Patient: Female, age 0
A 4-month-old female infant, born prematurely at 30 weeks and weighing 1,550 g, was hospitalized after 4 days of cough and fever. Her past history included a controlled premature birth by cesarean section due to placenta previa. She suffered from a brief period of mechanical ventilation and administration of exogenous surfactant after being born. After admitted, mild bilateral lung coarse rales were found on physical examination. Laboratory tests results showed a white blood cell count of 22.9x109 cells/L containing 58.2% neutrophils and a C-reactive protein concentration of 28 mg/L. Chest radiography exhibited patchy shadows localized to the right lung and lower left lung (Figure 1A). Subsequent computed tomography (CT) detected multiple masses and small nodules across both lungs with mediastinal lymph node involvement (Figure 1B and C). The patient was then started on intravenous ceftriaxone. Bronchoscopy revealed minimal overlying airway secretions and airway patency extending from the upper respiratory tract to the lungs; 3-9 acid-fast bacilli organisms/100 high-power fields were found in bronchoalveolar lavage fluid (BALF) and gastric aspirate by Ziehi-Neelsen staining. Thus, the patient was suspected of harboring pulmonary tuberculosis infection and treated with isoniazid, rifampin, and pyrazinamide. Although both tuberculin skin test and interferon gamma (IFN-gamma) release assays were negative, mycobacterial liquid cultures of bronchoalveolar lavage and gastric aspirate were positive at 118 and 86 hrs of culture, respectively. Isolated mycobacteria were identified (with a confidence level of 84%) as MABC using matrix-assisted laser desorption ionization time-of-flight mass spectrometry (Vitek MS system, bioMerieux, France), supporting a diagnosis of MABC pulmonary disease. Immunologic evaluation results, including serum immunoglobulin levels and flow cytometric lymphocyte phenotyping were as follows: IgG 4.96 g/L (normal range 1.8-8 g/L), IgM 1.00 g/L (normal range 0.2-1 g/L), IgA 0.225 g/L (normal range 0.08-0.8g/L), IgE <5.00 IU/mL (normal range <=15 IU/mL), CD3+ cells 69.4% (normal range 55-82%), CD4+ cells 53.9% (normal range 55-57%), CD8+ cells 14.9% (normal range 11-25%), B cell 23.2% (normal range 11-45%), which were basically normal. However, natural killer (NK) cell level was 3%, which is below normal range 7-40%. In the review after 3 months, NK cell level raised to 10%. Whole exon sequencing (WES) was then performed and detected no pathogenic mutations, ruling out genetic disorders such as cystic fibrosis and primary immunodeficiency disease as factors contributing to exacerbation of MABC pulmonary disease in our patient. The subject family has no other case of MABC infection or immune-compromised individuals. According to expert consensus regarding diagnosis and treatment of NTM diseases, the therapy was modified to include oral clarithromycin (7.5 mg/kg, q12 h), linezolid (10 mg/kg, q8 h), and intravenous imipenem (15 mg/kg, q6 h). Due to the possibility of other mycobacterial infections, rifampicin (15 mg/kg/day) and ethambutol (15 mg/kg/day) were also administered. Subsequently, the patient's temperature returned to normal after 1 week and her cough gradually reduced, prompting cessation of intravenous imipenem administration. She was discharged after 25 days of hospitalization.
After an additional 3 months of outpatient therapy, her chest CT remained unchanged and the patient exhibited recurrence of fever with wheezing. The white blood cell count was 17.6x109 cells/L, of which 47.4% were neutrophils, with a C-reactive protein concentration of 30 mg/L. Bronchoscopy revealed an excrescent obstruction of the sub-branch of the right lower bronchi. Acid-fast staining microscopy and mycobacterial cultures of BALF and gastric aspirate were negative. The isolates that had been preserved during the first hospital stay were sent to the National Tuberculosis Clinical Laboratory of Beijing Chest Hospital for drug susceptibility testing (DST) and further strain identification. DST was carried out according to Clinical and Laboratory Standards Institute (CLSI) guidelines. Final tested drug concentrations were as follows: clarithromycin 0.0625-32 mug/mL, amikacin 0.5-256 mug/mL, moxifloxacin 0.0625-32 mug/mL, cefoxitin 0.5-256 mug/mL, linezolid 0.25-128 mug/mL, imipenem 0.25-128 mug/mL, meropenem 0.25-128 mug/mL, and doxycycline 0.0625-32 mug/mL.
The minimum inhibitory concentration (MIC) of each drug was determined using the CLSI-recommended broth microdilution method performed in 96-well plates. DST demonstrated that isolates were susceptible to clarithromycin (MIC 0.25-0.5 mug/mL), amikacin (MIC 1-2 mug/mL), moxifloxacin (MIC 1 mug/mL), cefoxitin (MIC 4-8 mug/mL), and linezolid (MIC 1 mug/mL), with intermediate susceptibility to imipenem (MIC 8 mug/mL) and resistance to meropenem (MIC 64 mug/mL) and doxycycline (MIC >32 mug/mL). The isolates had no inducible resistance to clarithromycin, as they were susceptible to clarithromycin at both days 3 and 14.
DNA sequence analysis of the ribosomal gene internal transcribed spacer (ITS) and rpoB, and hsp65 genes was performed to identify the subspecies of causative agent. Bacterial DNA extracted using the boiling method was used as a template for PCR. PCR primer pairs were as follows: 5'-AAGTCGTAACAAGGTARCCG-3' and 5'-TCGCCAAGGCATCCACC-3' for the ribosomal gene ITS region, 5'-GGCAAGGTCACCCCGAAGGG-3' and 5'-AGCGGCTGCTGGGTGATCATC-3' for rpoB, and 5'-ATCGCCAAGGAGATCGAGCT-3' and 5'-AAGGTG-CCGCGGATCTTGTT-3' for hsp65. PCR products were purified and sequenced by TsingKe Biotech Corp. (Beijing, China). Species identification was accomplished using BLAST searching that ultimately identified patient isolates as M. abscessus subsp. massiliense (with sequence identity of 99%).
After consultation with physicians specializing in NTM disease from Beijing Chest Hospital, we treated the patient with intravenous cefoxitin (40 mg/kg q8 h), oral azithromycin (10 mg/kg/d), and moxifloxacin (10 mg/kg/d). After 3 months of treatment using this regimen, chest radiography revealed improvement, with white blood cell count (8.65x109 cells/L) and C-reactive protein concentration (<8 mg/L) both returning to normal ranges (4-10x109 cells/L and 0-8 mg/L, respectively). Cefoxitin was discontinued after 4 months of use.
Monitoring for adverse drug events was performed monthly. No obvious adverse drug reactions were observed. Blood platelet counts ranged from 152x109 cells/L to 298x109 cells/L (normal range 100-400x109 cells/L). Ranges of aspartate aminotransferase were 12-38 U/L (normal range 5-40 U/L), of alanine aminotransferase were 8-26 U/L (normal range 5-40 U/L), of serum total bile acid were 5-8 micromol/L (normal range 0-10 micromol/L), of urea were 1.8-5.2 mmol/L (normal range 1.7-7.1 mmol/L), and of creatinine were 32.1-52.2 micromol/L (normal range 30-80 micromol/L). The ECG (electrocardiogram) was normal. After 12 months of antibiotic therapy, bronchoscopy revealed no excrescent obstruction or airway patency. Chest CT showed that most lung lesions had been absorbed, with strip shadows visible in both lungs (Figure 2A and B). Moxifloxacin was discontinued; however, based upon the recommendation of NTM disease specialists, the patient continued to receive oral azithromycin and cefprozil for 4 months, with cessation of all treatment after 16 months of antibiotic therapy. Upon examination at 3 and 6 months after completion of therapy, the patient was in good clinical condition. The recent laboratory tests results showed a white blood cell count of 8.2x109 cells/L containing 49.6% neutrophils and a C-reactive protein concentration <8 mg/L. The patient will continue to receive regular follow-up by mycobacterial disease physicians.
Keywords: azithromycin, drug resistance, nontuberculous mycobacteria, pulmonary, treatment outcome
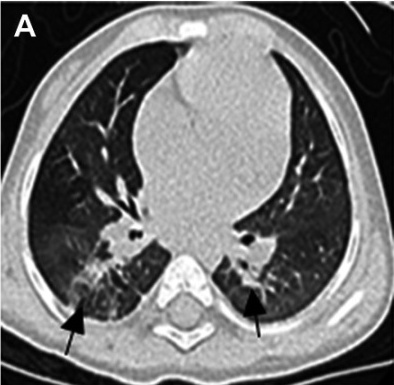
Image caption: Chest radiograph and chest HRCT scan on admission. (A) showed patchy shadows in the right lung (arrows) and the lower left lung (arrow).